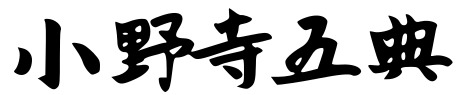
Signature of: itsunori onodera